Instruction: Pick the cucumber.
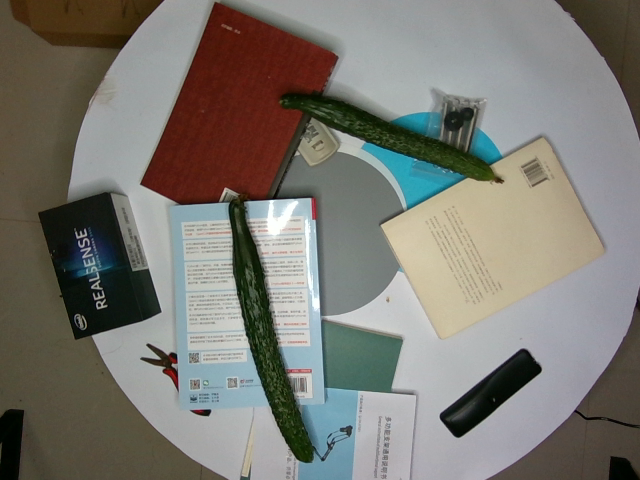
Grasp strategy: vertical